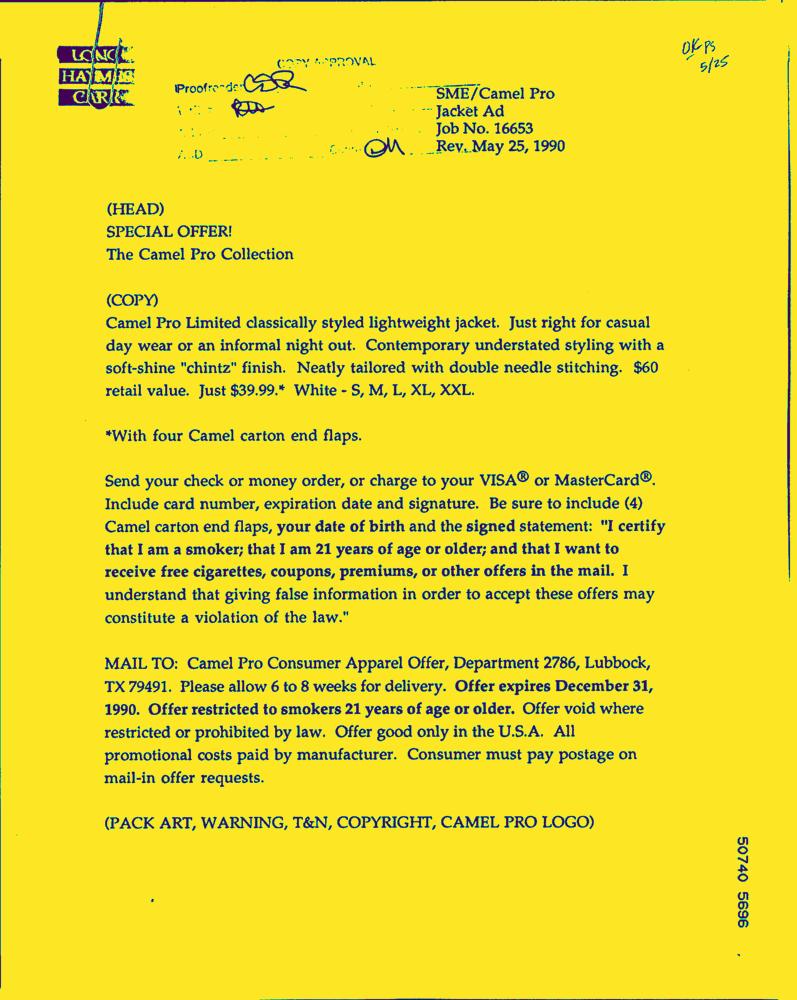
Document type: AD